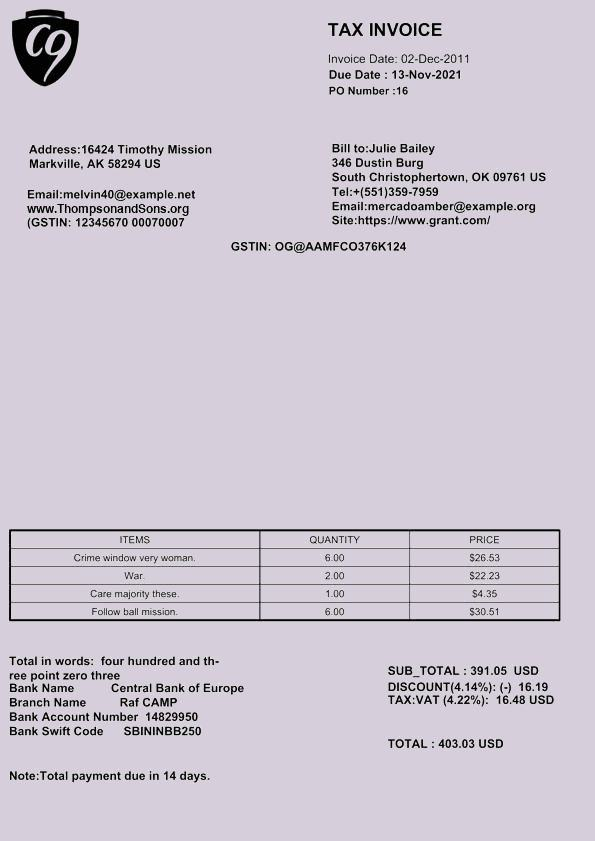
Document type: Invoice